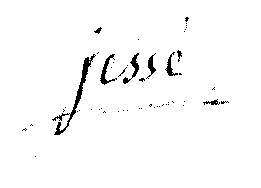
Signature of: joseph henri baron de jessé